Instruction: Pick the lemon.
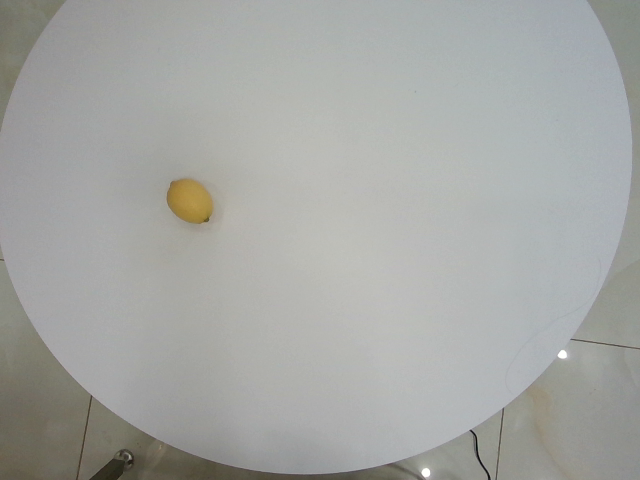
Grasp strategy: vertical